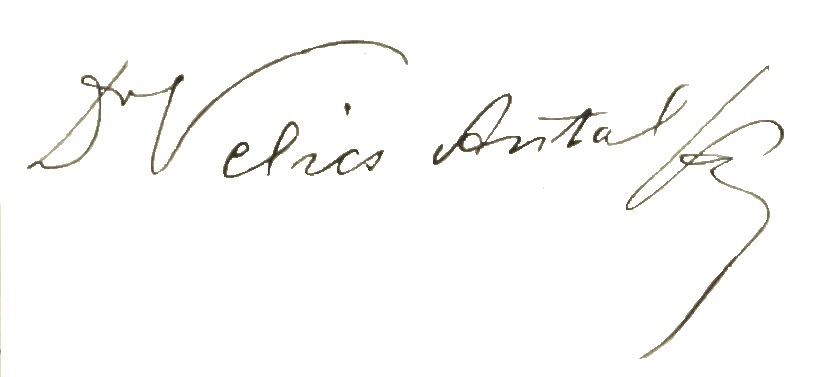
Signature of: antal velics